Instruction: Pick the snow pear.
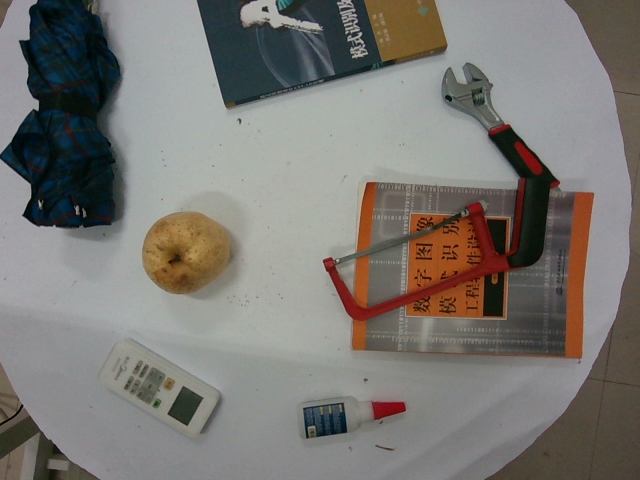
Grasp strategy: vertical